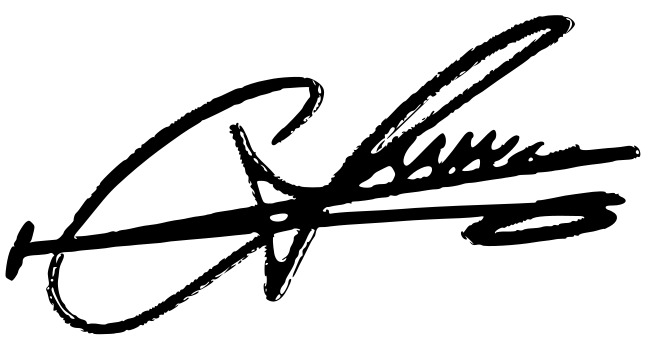
Signature of: ania wyszkoni